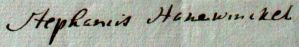
Signature of: stephanus hanewinkel